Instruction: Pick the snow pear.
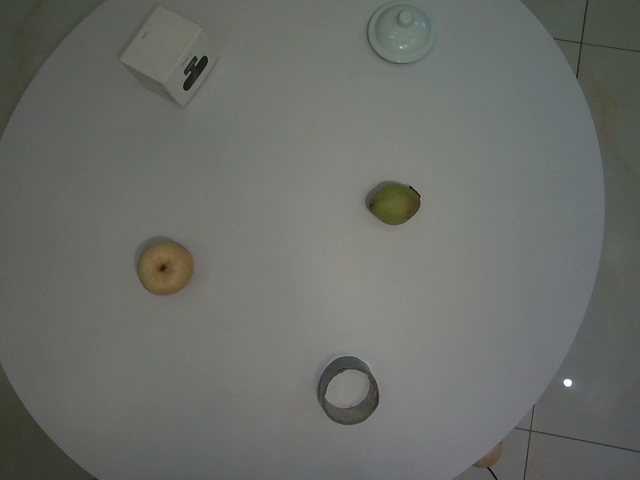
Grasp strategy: vertical